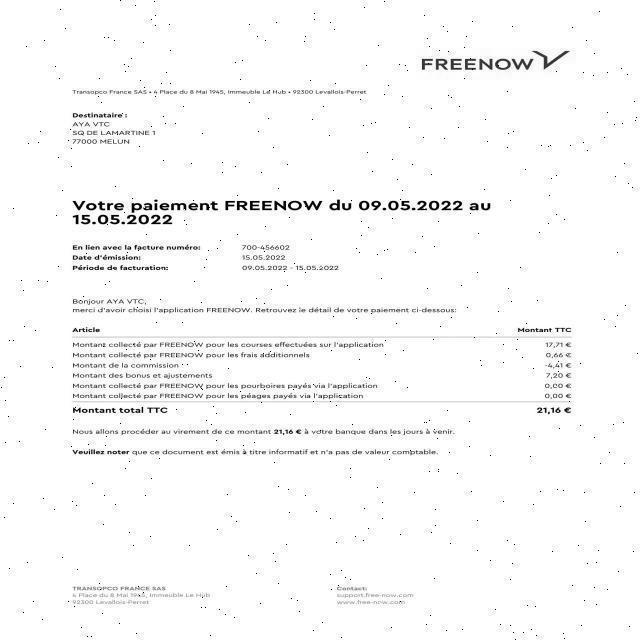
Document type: Invoice